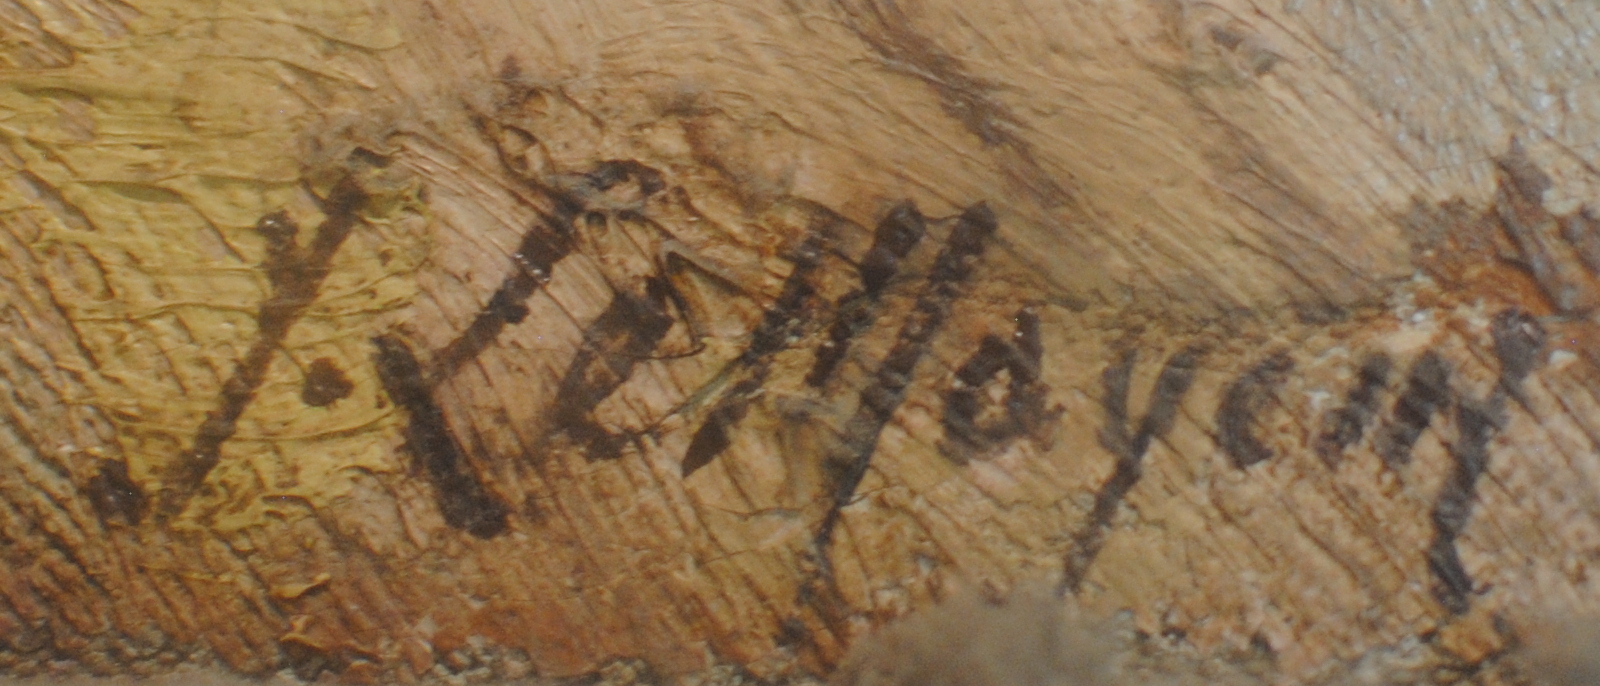
Signature of: jean le mayeur